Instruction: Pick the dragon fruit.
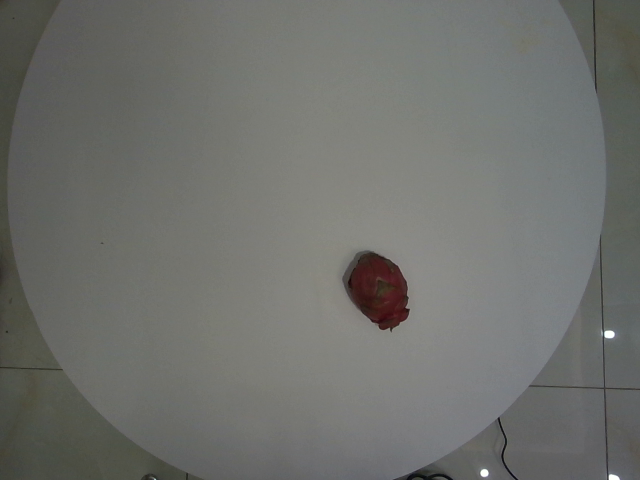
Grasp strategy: vertical